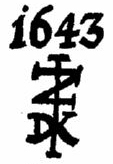
Signature of: david kindt